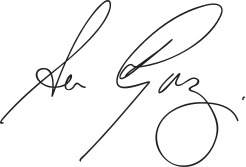
Signature of: lawrence gonzi